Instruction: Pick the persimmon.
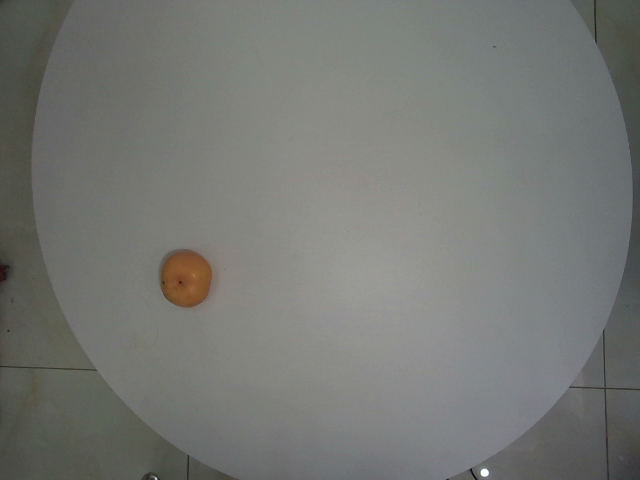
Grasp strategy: vertical